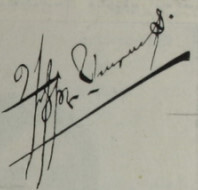
Signature of: onnik chifte saraf